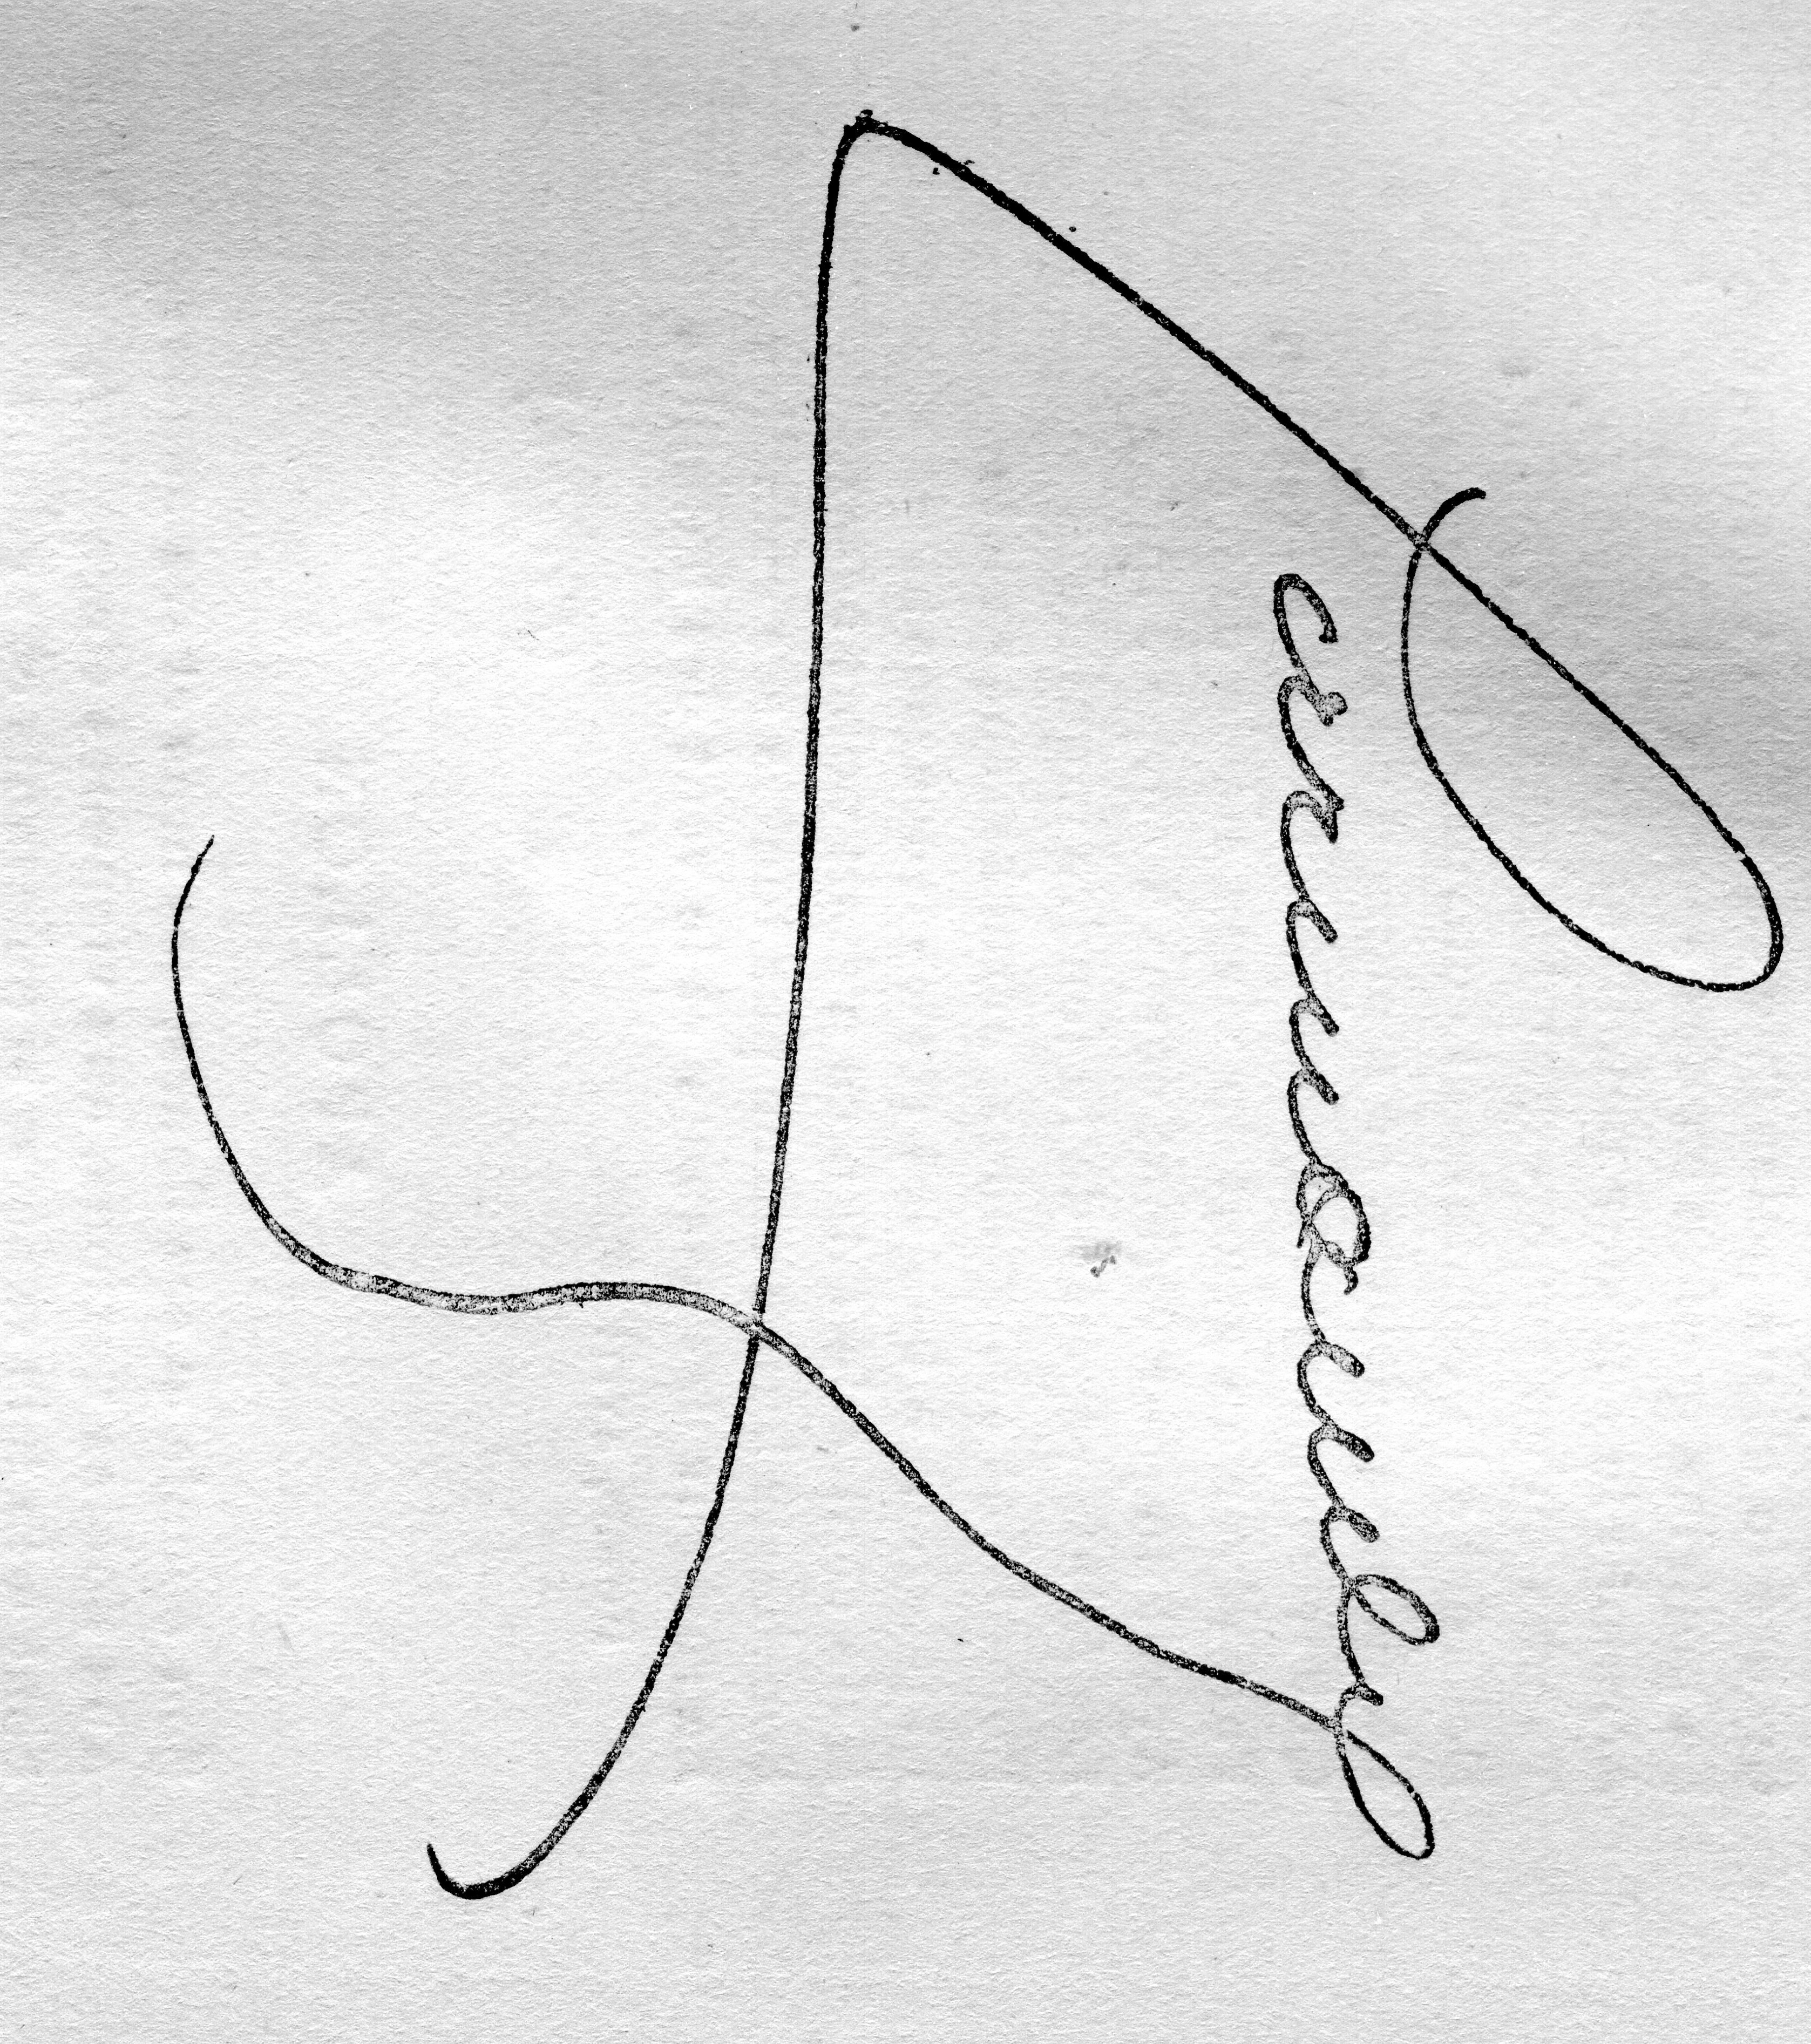
Signature of: léonce de larmandie